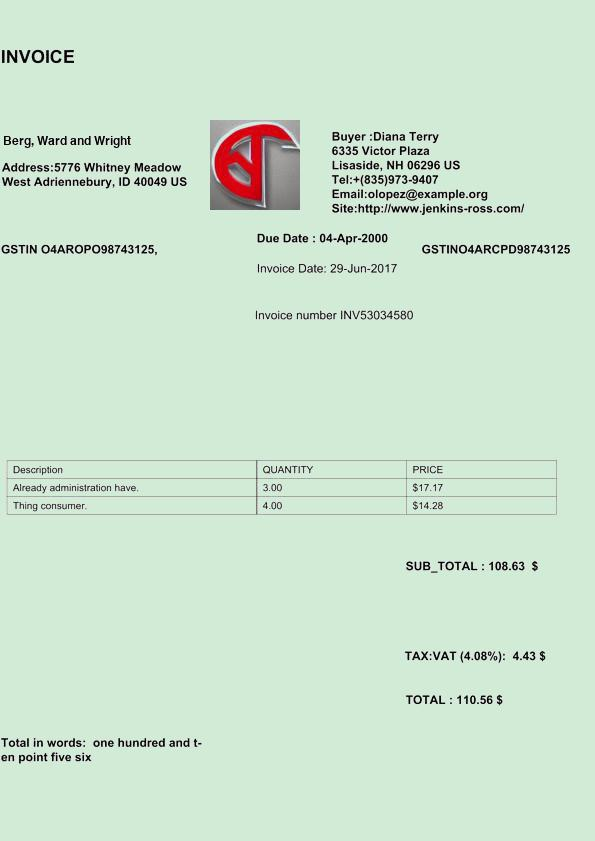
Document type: Invoice